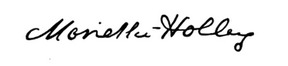
Signature of: marietta holley